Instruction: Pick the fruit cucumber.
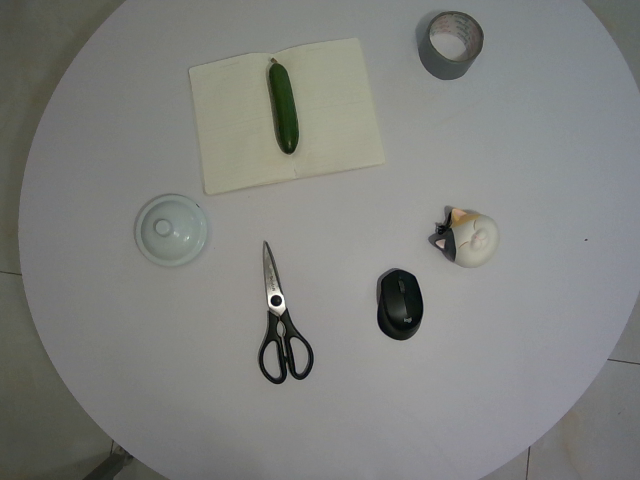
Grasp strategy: vertical